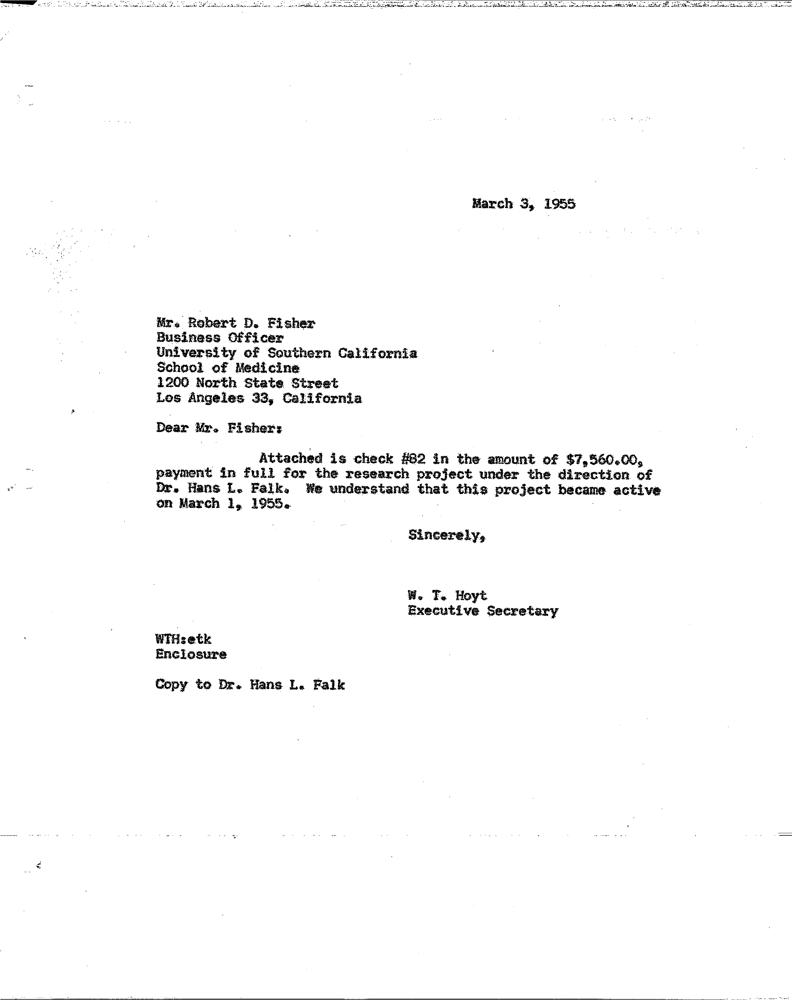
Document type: Invoice